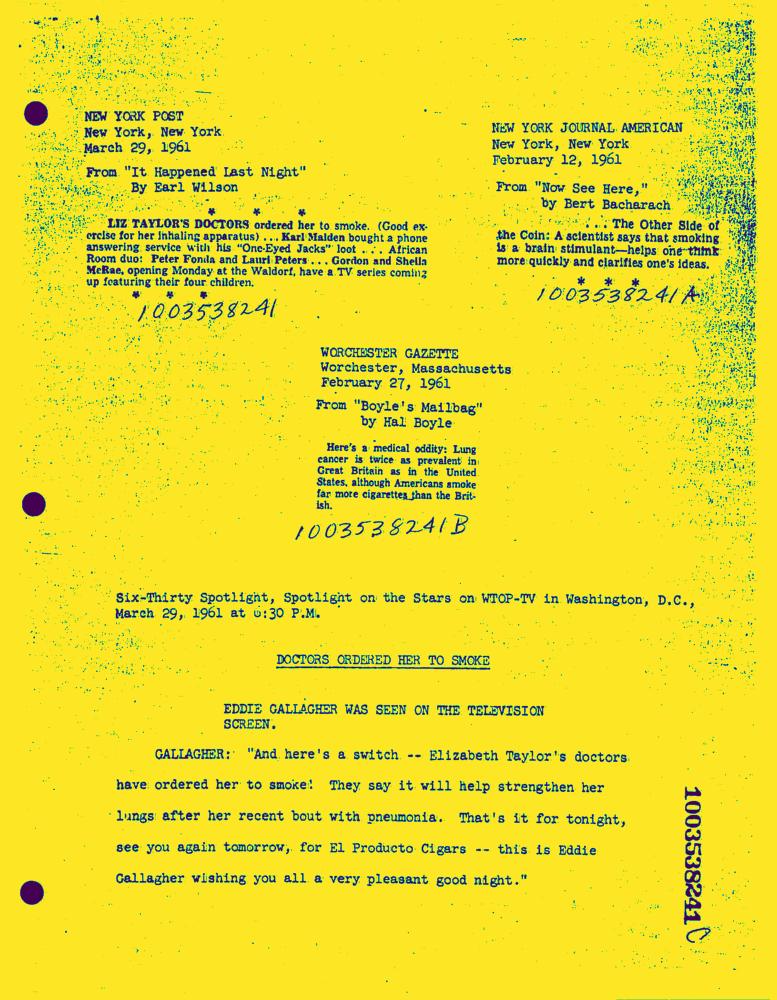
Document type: News-Article